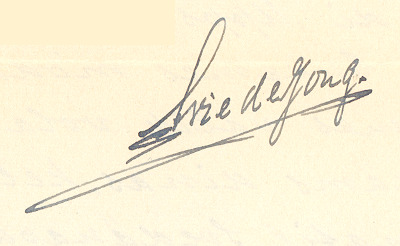
Signature of: arie de jong